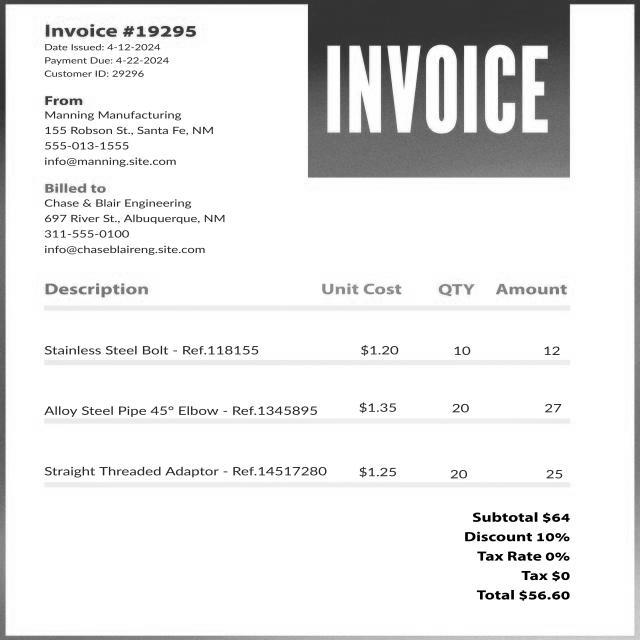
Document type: Invoice